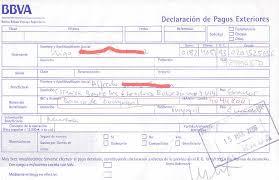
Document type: Invoice